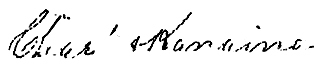
Signature of: charles kanaina